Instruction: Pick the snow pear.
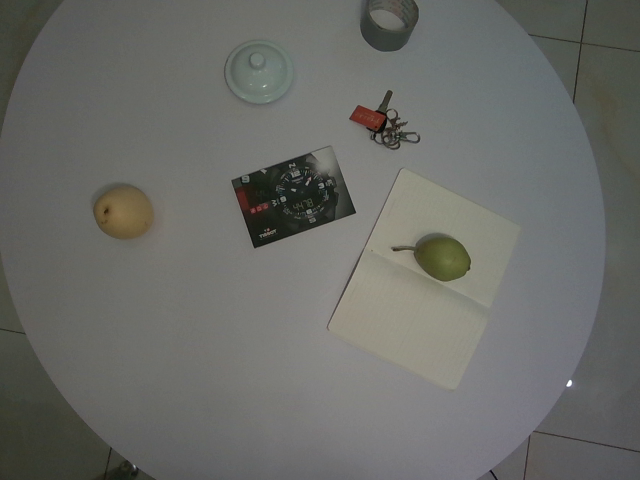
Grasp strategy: vertical